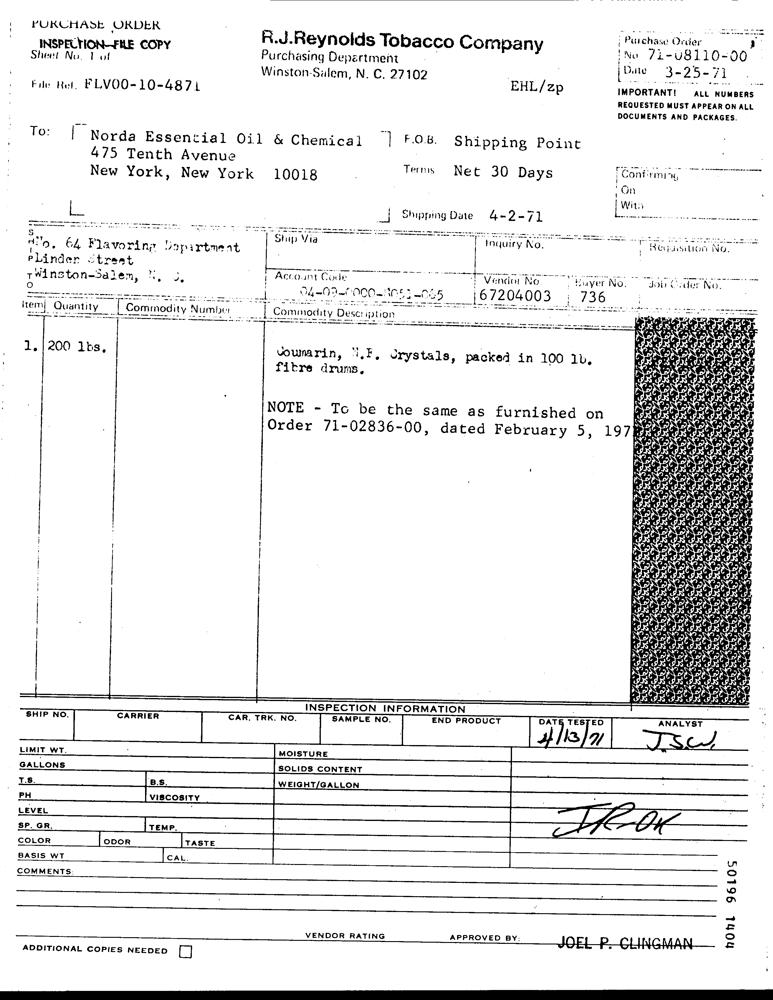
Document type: Invoice